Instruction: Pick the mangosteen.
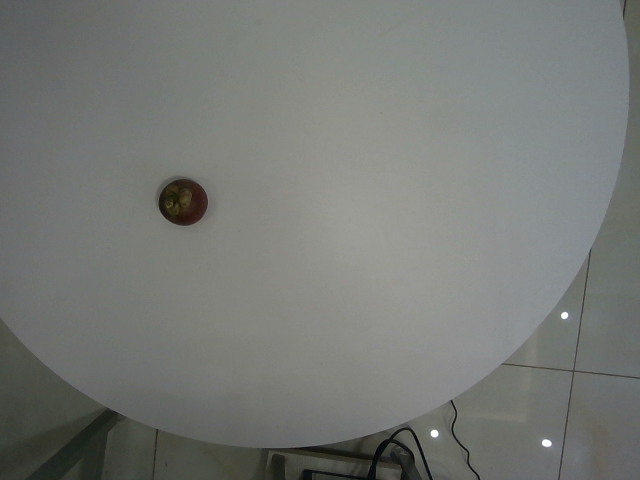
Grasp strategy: vertical